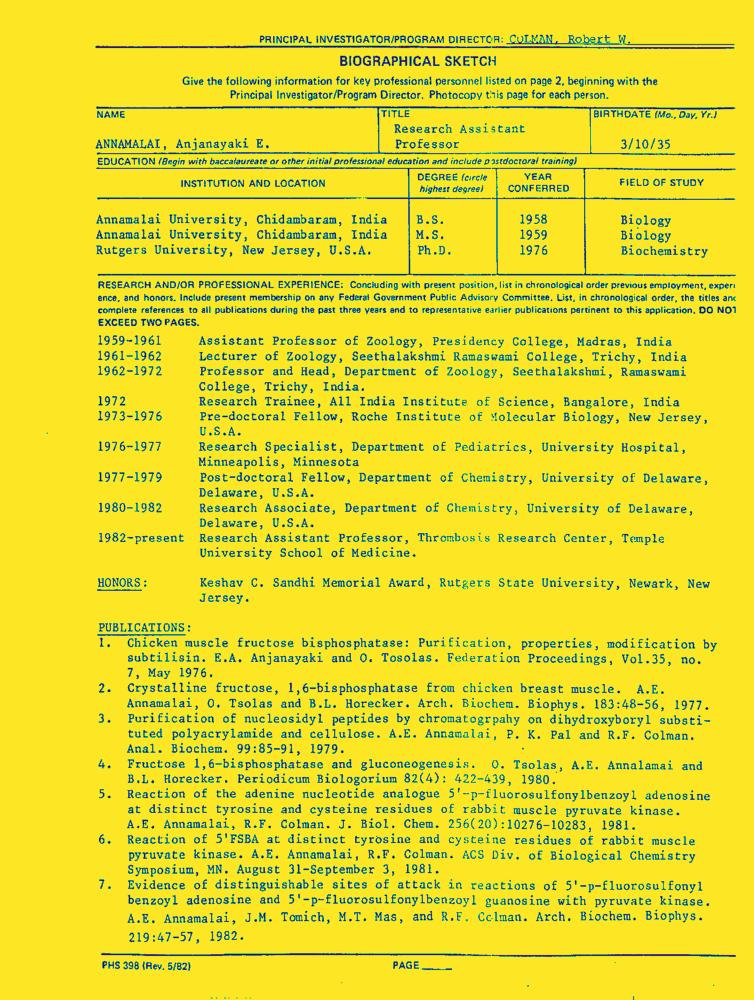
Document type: Resume-Doc